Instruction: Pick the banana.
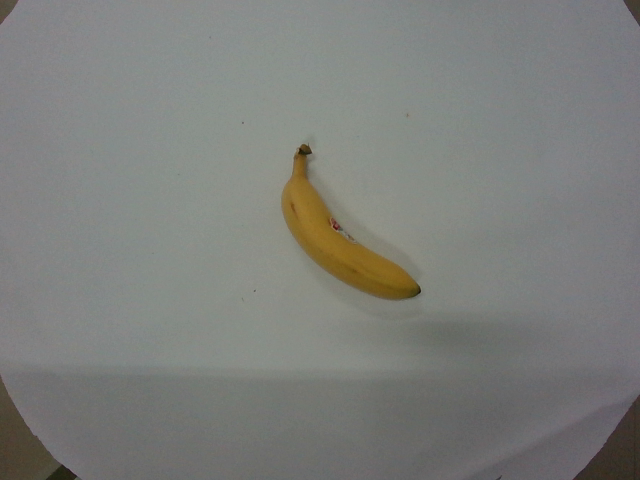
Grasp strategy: vertical